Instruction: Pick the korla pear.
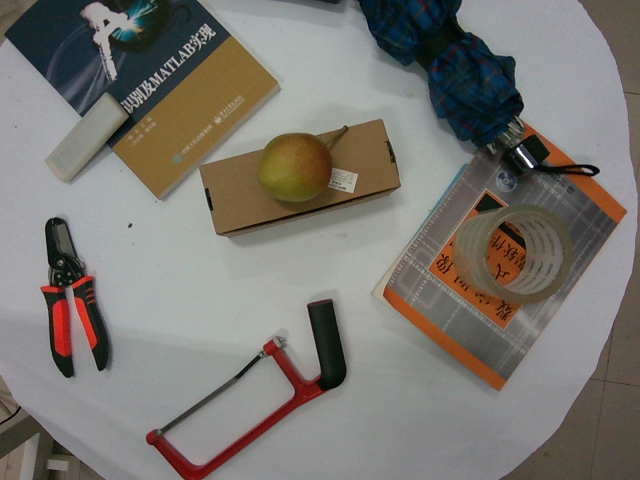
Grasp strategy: vertical